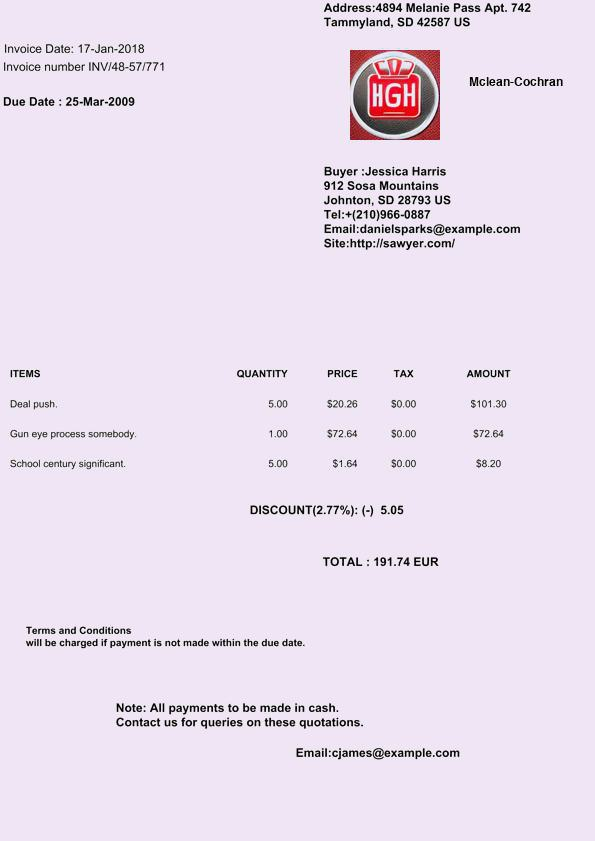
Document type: Invoice